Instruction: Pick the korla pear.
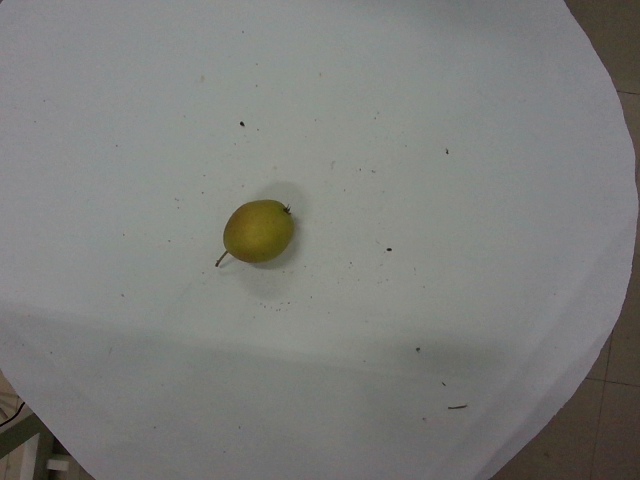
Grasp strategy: vertical